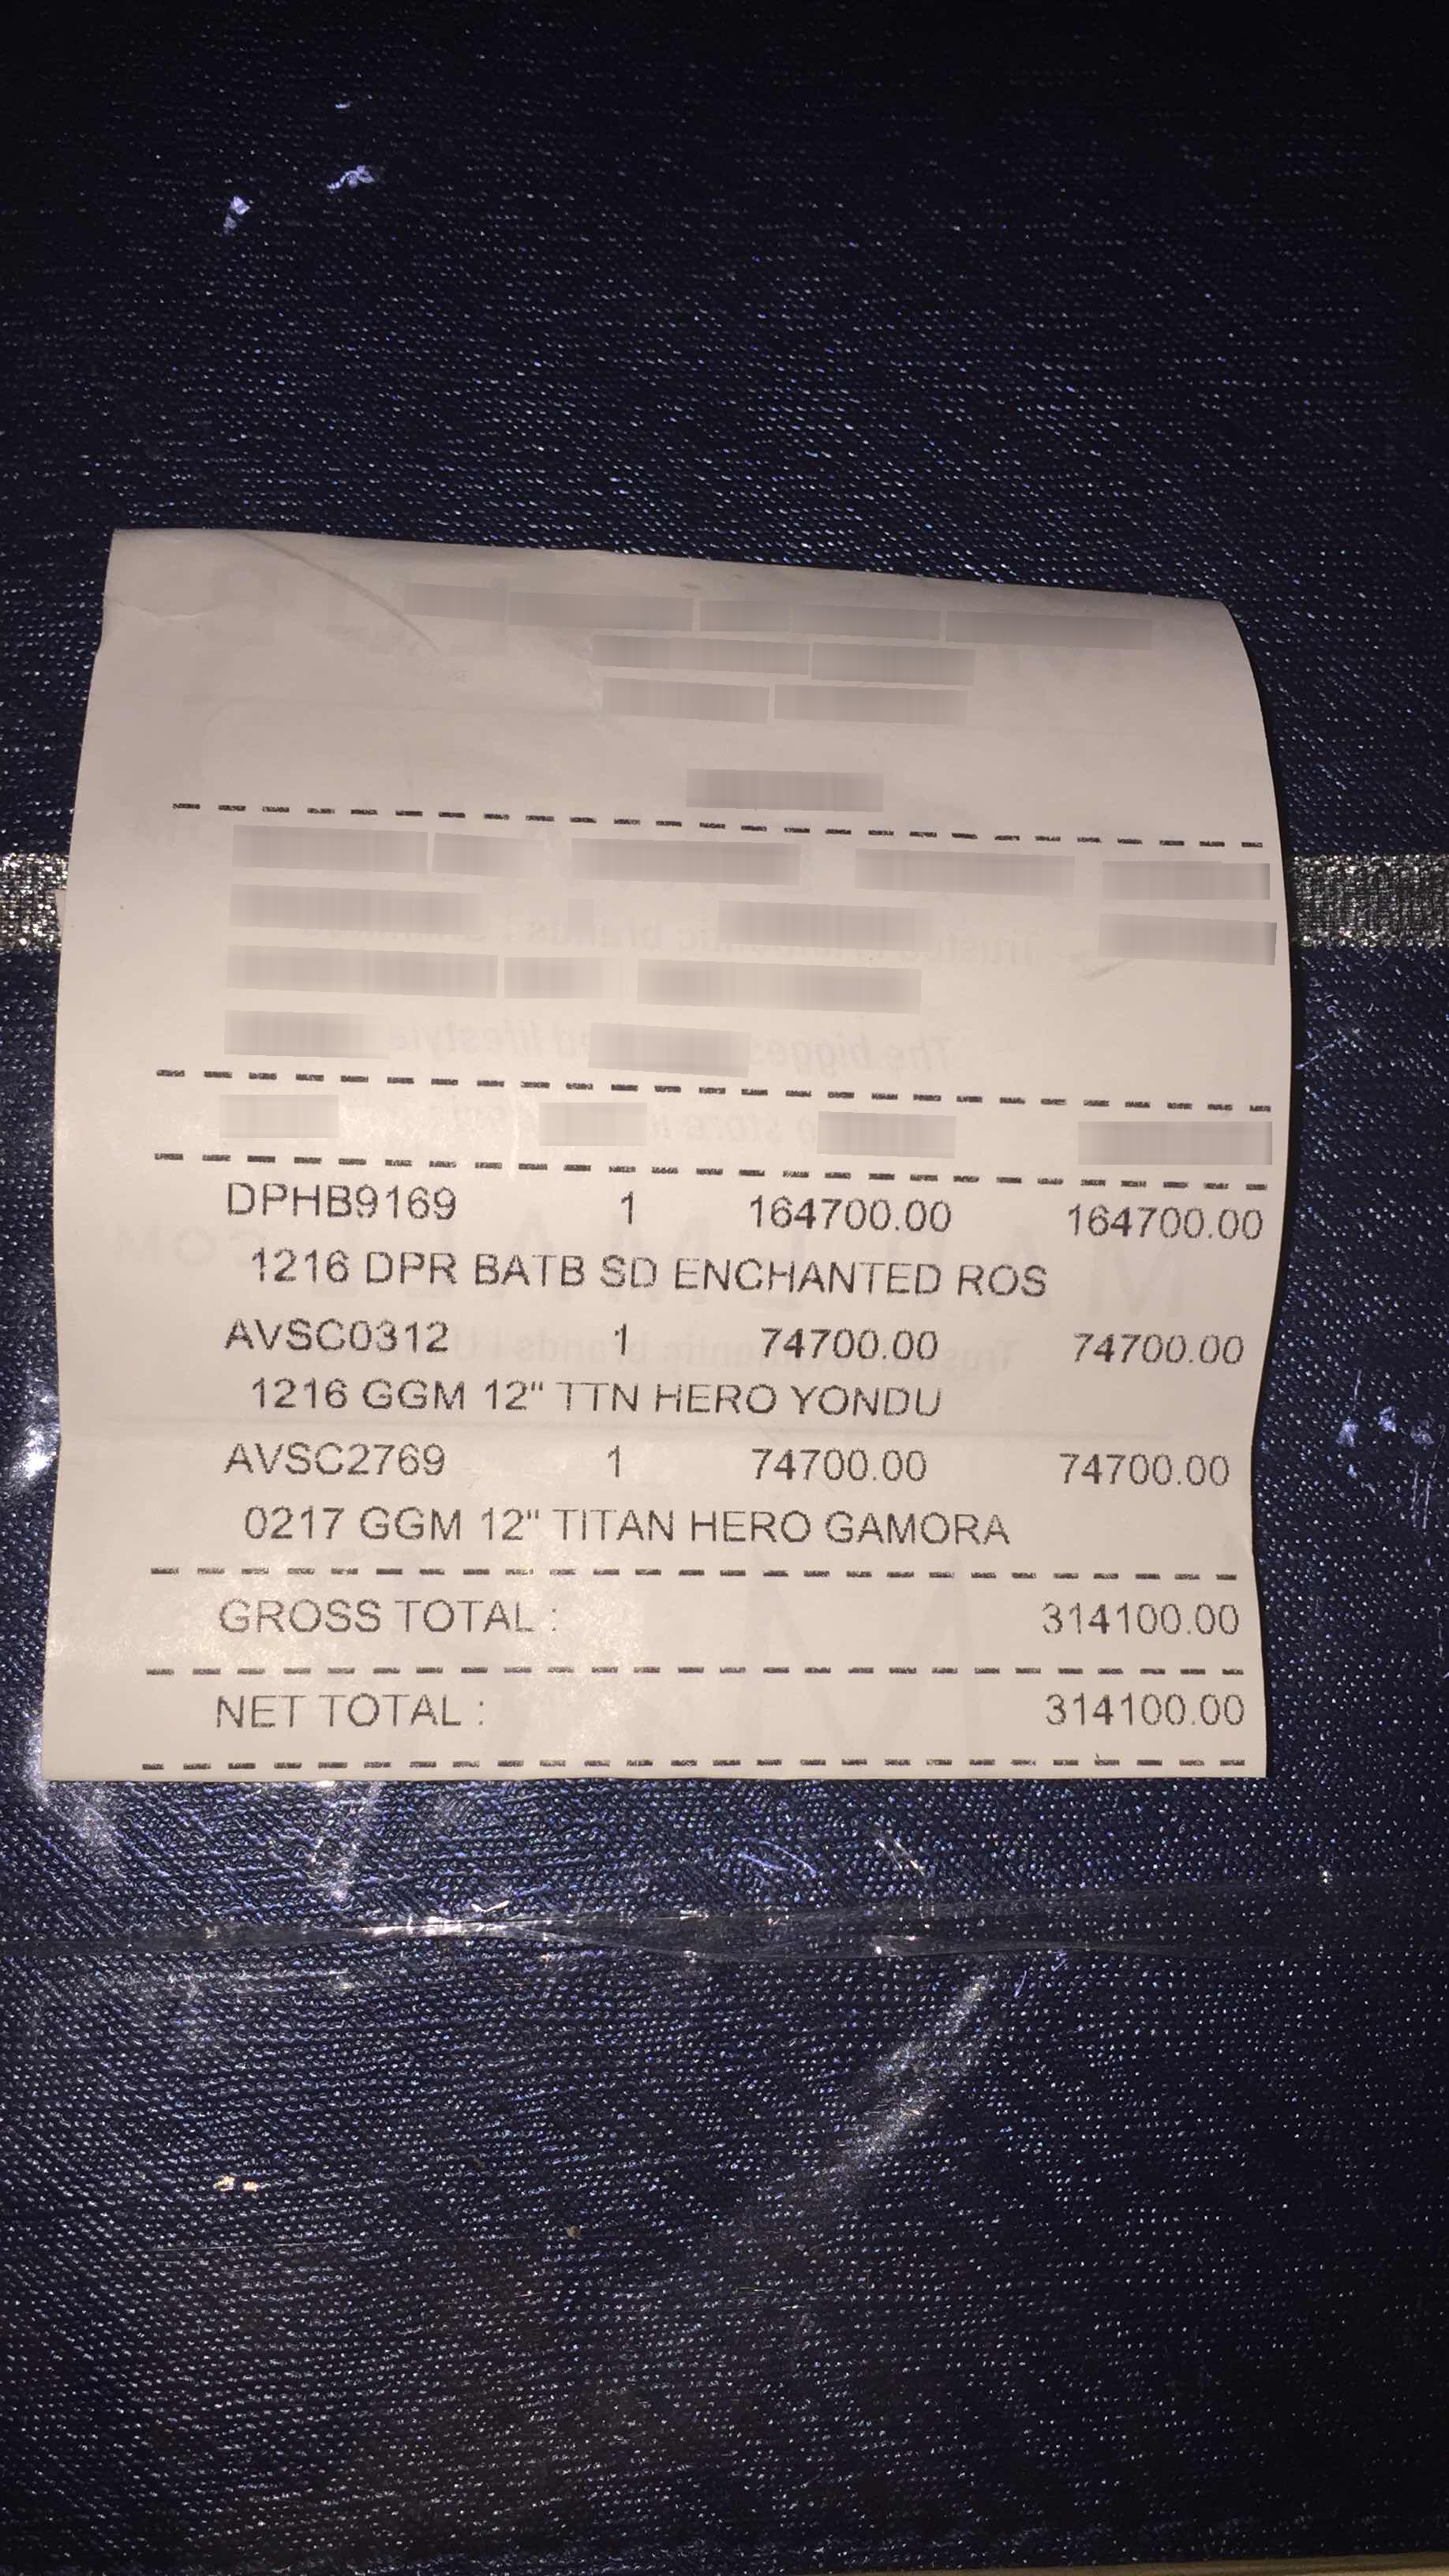
Receipt information:
subtotal: 314100.00
total: 314100.00
line_items: item_name: 1216 DPR BATB SD ENCHANTED ROS
item_value: 164700.00
item_quantity: 1
item_name: 1216 GGM 12" TTN HERO YONDO
item_value: 74700.00
item_quantity: 1
item_name: 0217 GGM 12" TITAN HERO GAMORA
item_value: 74700.0
item_quantity: 1